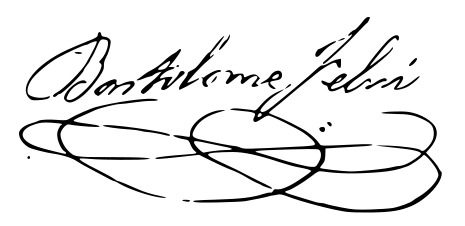
Signature of: bartolomé feliú